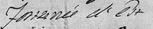
Signature of: maria fortunata d este